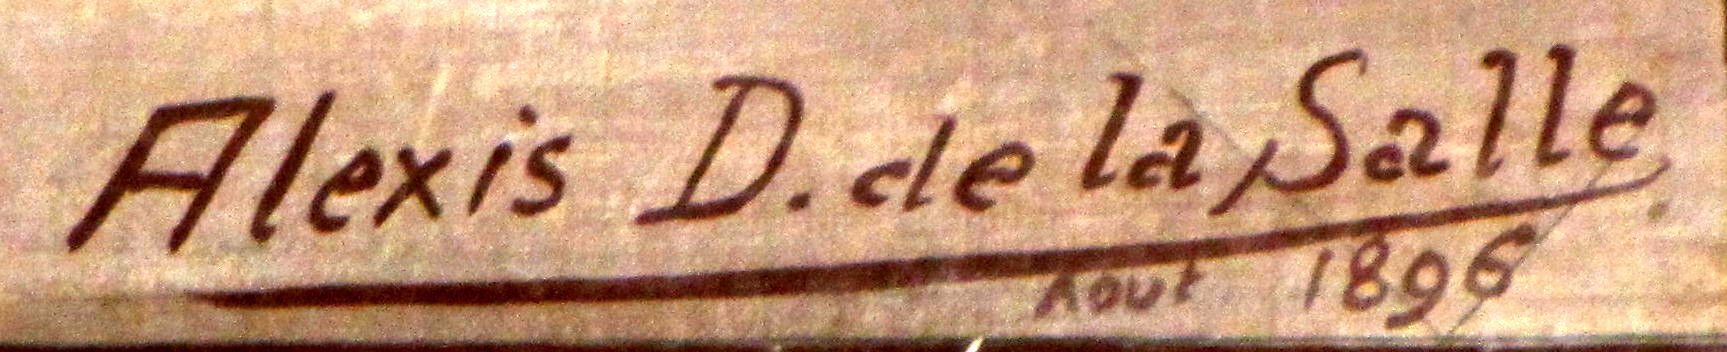
Signature of: alexis douce de la salle